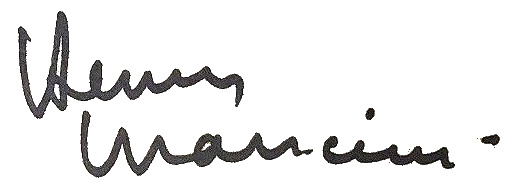
Signature of: henry mancini